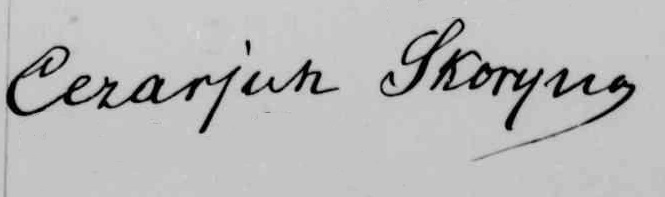
Signature of: cezary skoryna